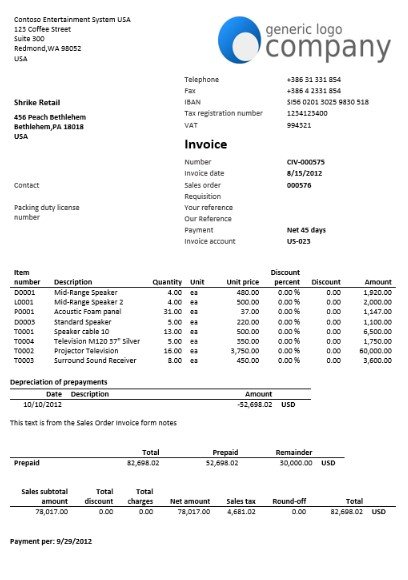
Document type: Invoice